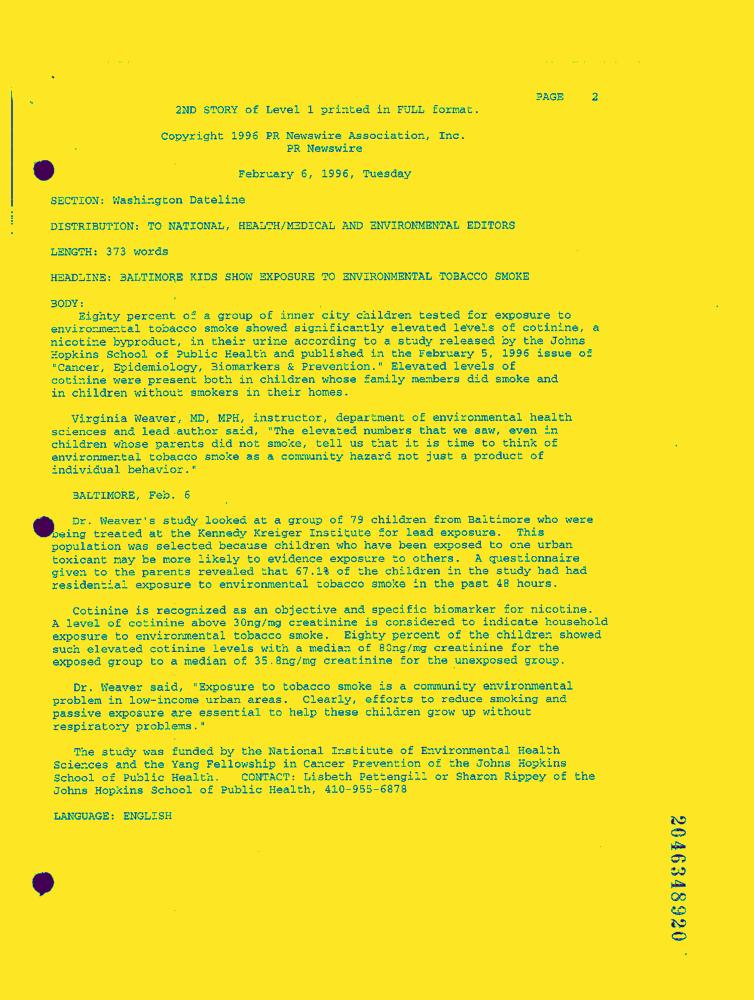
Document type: News-Article